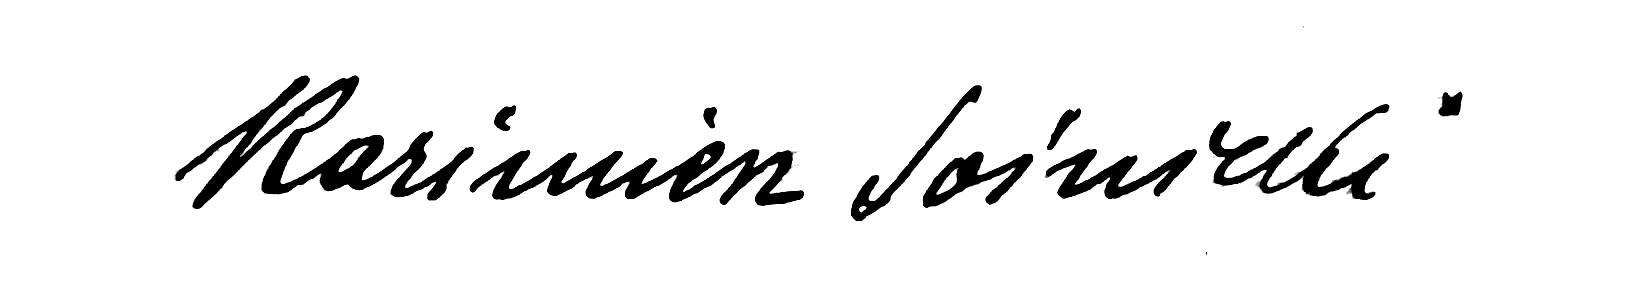
Signature of: kazimierz sośnicki